Question: What was observed in the imaging?
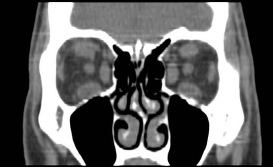
Answer: The imaging shows Non-enhanced axial CT image of the orbits demonstrates bilateral proptosis with enlargement of the medial rectus muscle bellies with sparing of the tendonous insertions.  Coronal reformatted images demonstrate symmetric bilateral enlargement of the inferior, medial, superior, and to a lesser extent, lateral retus muscles.  The retrobulbar fat and globes are unremarkable. Non-enhanced coronal reformatted CT images demonstrate symmetric bilateral enlargement of the inferior, medial, superior, and to a lesser extent, lateral retus muscles. The retrobulbar fat and globes are unremarkable..